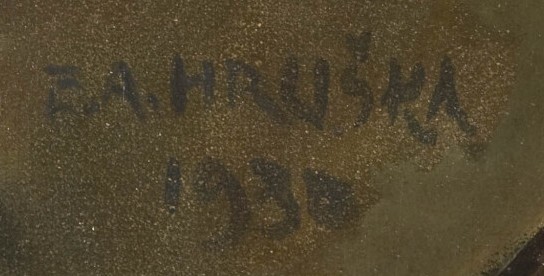
Signature of: emmerich alois hruška